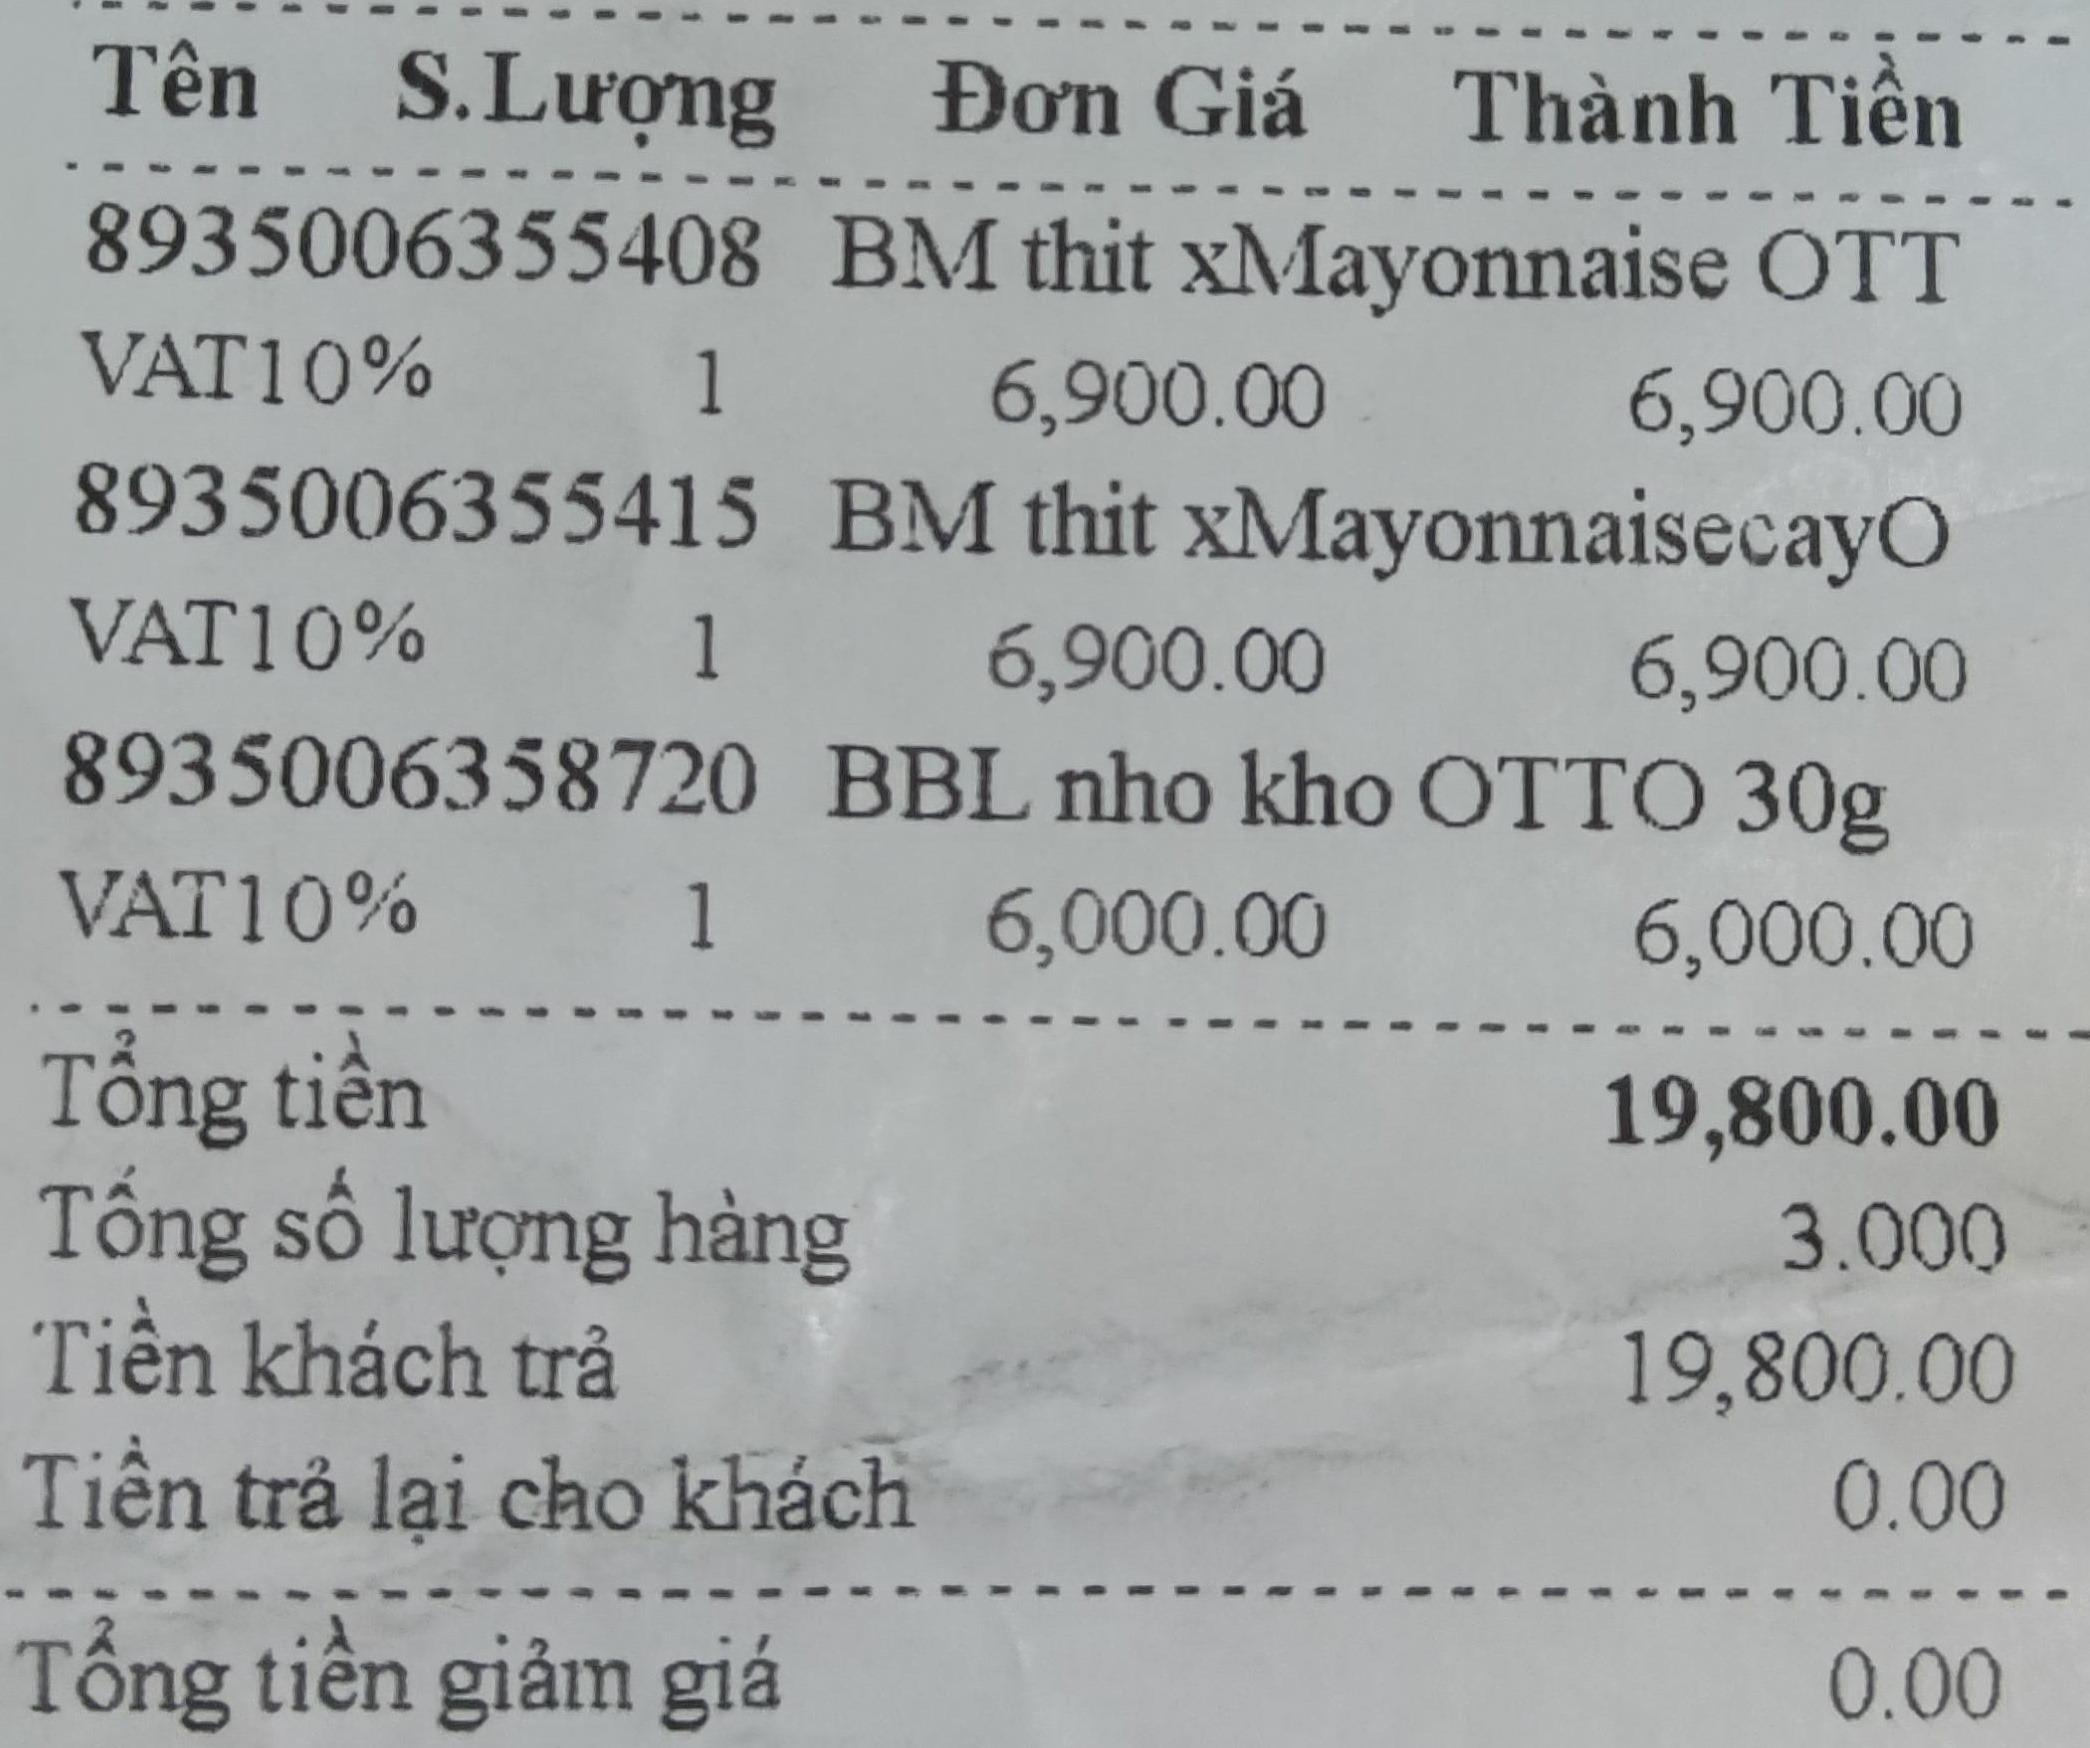
<table>
<tr>
<th>Tên</th>
<th>S.Lượng</th>
<th>Đơn Giá</th>
<th>Thành Tiền</th>
</tr>
<tr>
<td>8935006355408 BM thit xMayonnaise OTT VAT10%</td>
<td>1</td>
<td>6,900.00</td>
<td>6,900.00</td>
</tr>
<tr>
<td>8935006355415 BM thit xMayonnaisecayO VAT10%</td>
<td>1</td>
<td>6,900.00</td>
<td>6,900.00</td>
</tr>
<tr>
<td>8935006358720 BBL nho kho OTTO 30g VAT10%</td>
<td>1</td>
<td>6,000.00</td>
<td>6,000.00</td>
</tr>
</table>

Tổng tiền 19,800.00
Tổng số lượng hàng 3.000
Tiền khách trả 19,800.00
Tiền trả lại cho khách 0.00
Tổng tiền giảm giá 0.00